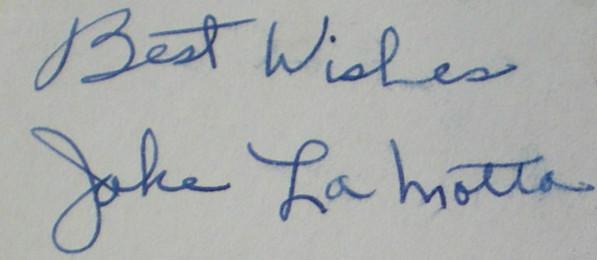
Signature of: jake lamotta